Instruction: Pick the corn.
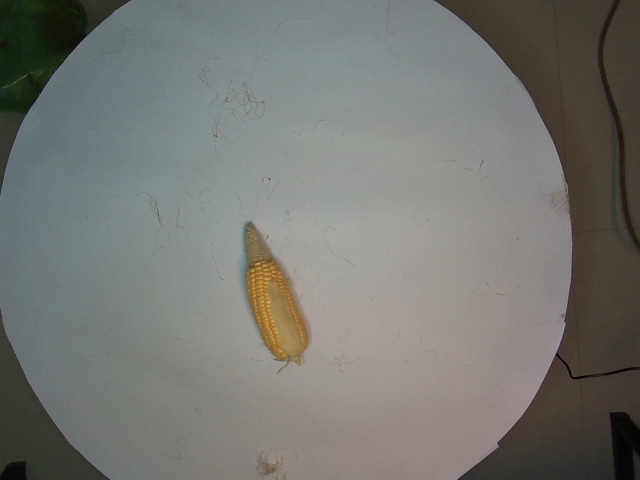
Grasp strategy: vertical